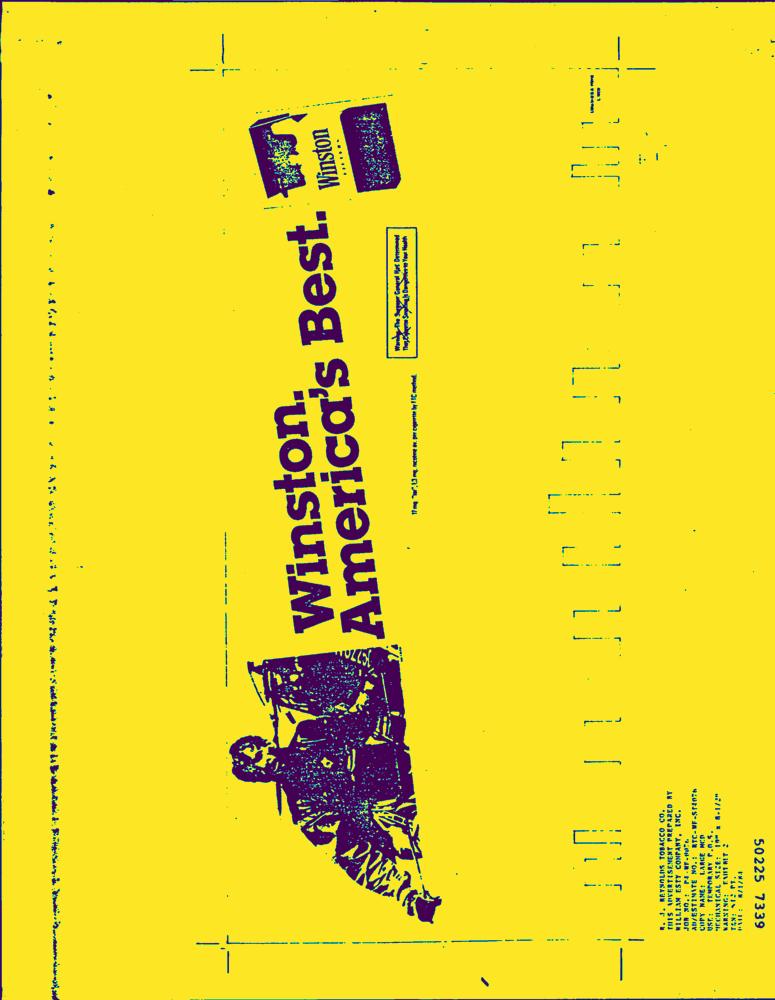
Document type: Letter-Doc